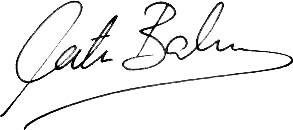
Signature of: patricia balmes